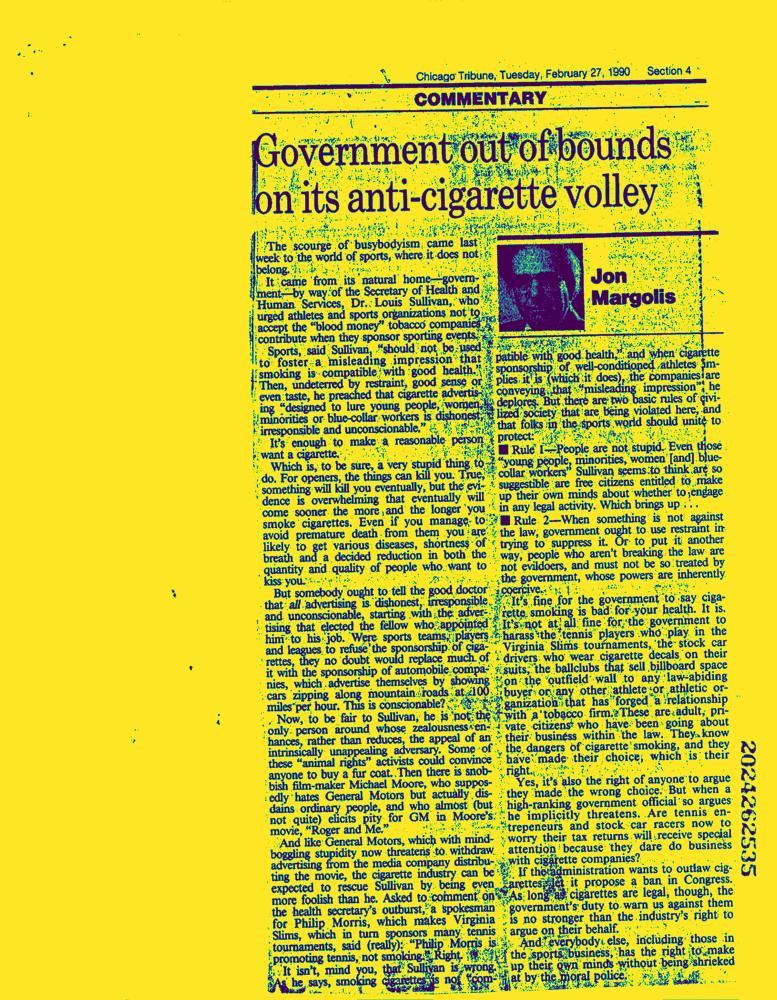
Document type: News-Article